Question: What could the diagnosis suggest?
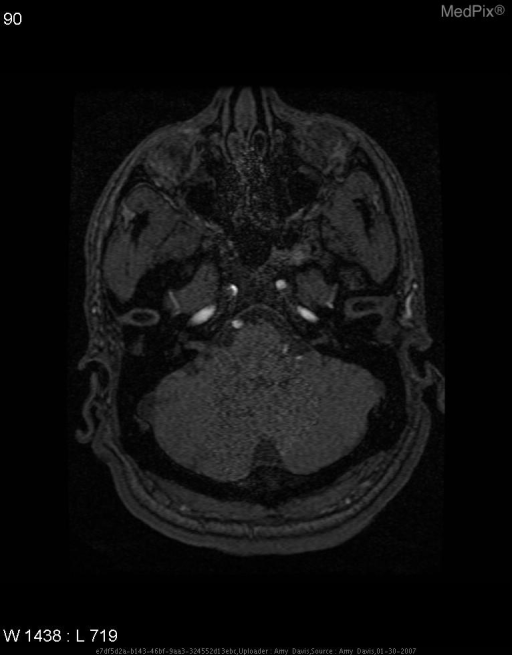
Answer: The possible diagnosis includes Transient Ischemic Attack
Focal infection
Meningo-encephalitis.